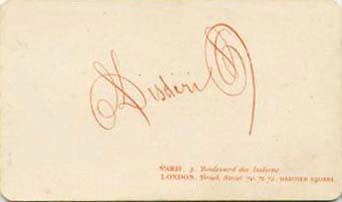
Signature of: eugène disdéri